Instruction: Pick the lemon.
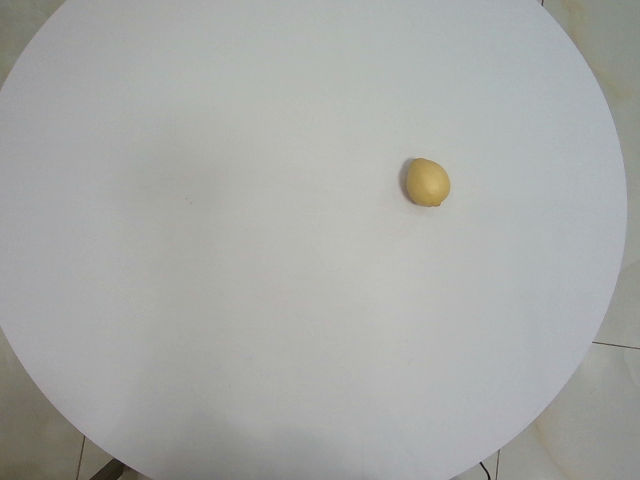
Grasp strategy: vertical